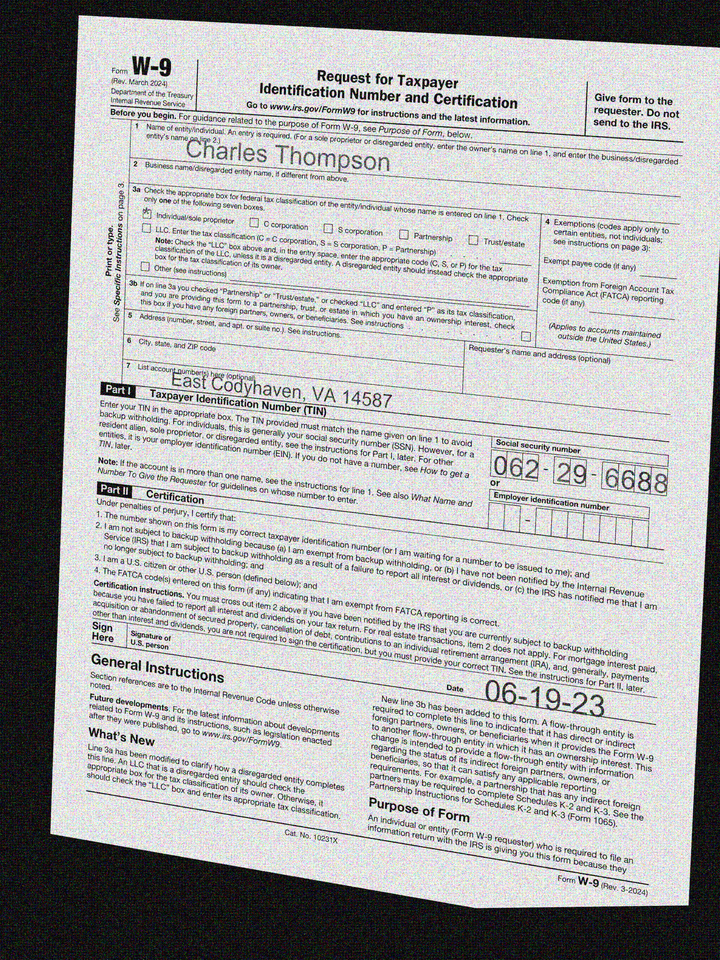
adr2: East Codyhaven, VA 14587
cbx: yes
ssn: 062296688
enm: Charles Thompson
sdt: 06-19-23